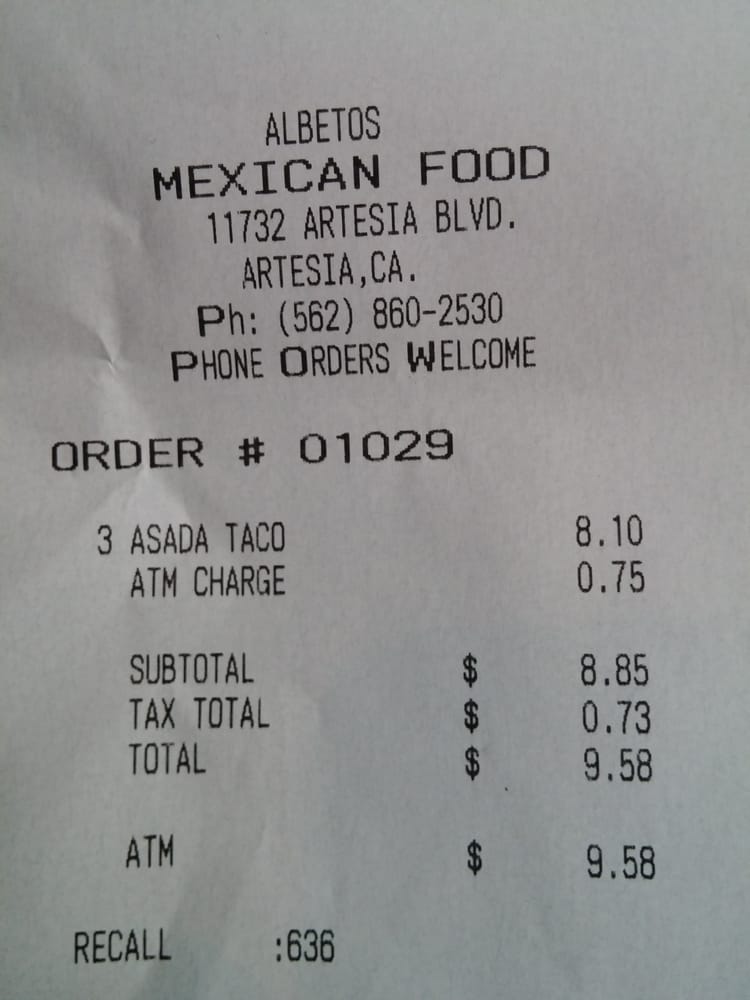
gt_parse: criticals: name: Total
price: 9.58
store: ALBETOS MEXICAN FOOD
tell: (562) 860-2530